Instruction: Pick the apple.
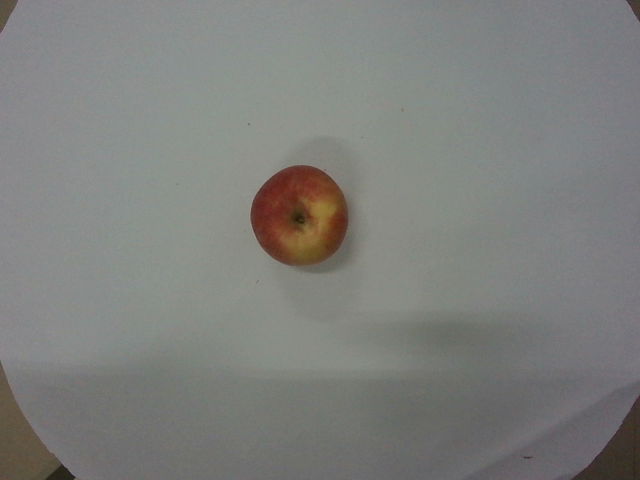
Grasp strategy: vertical